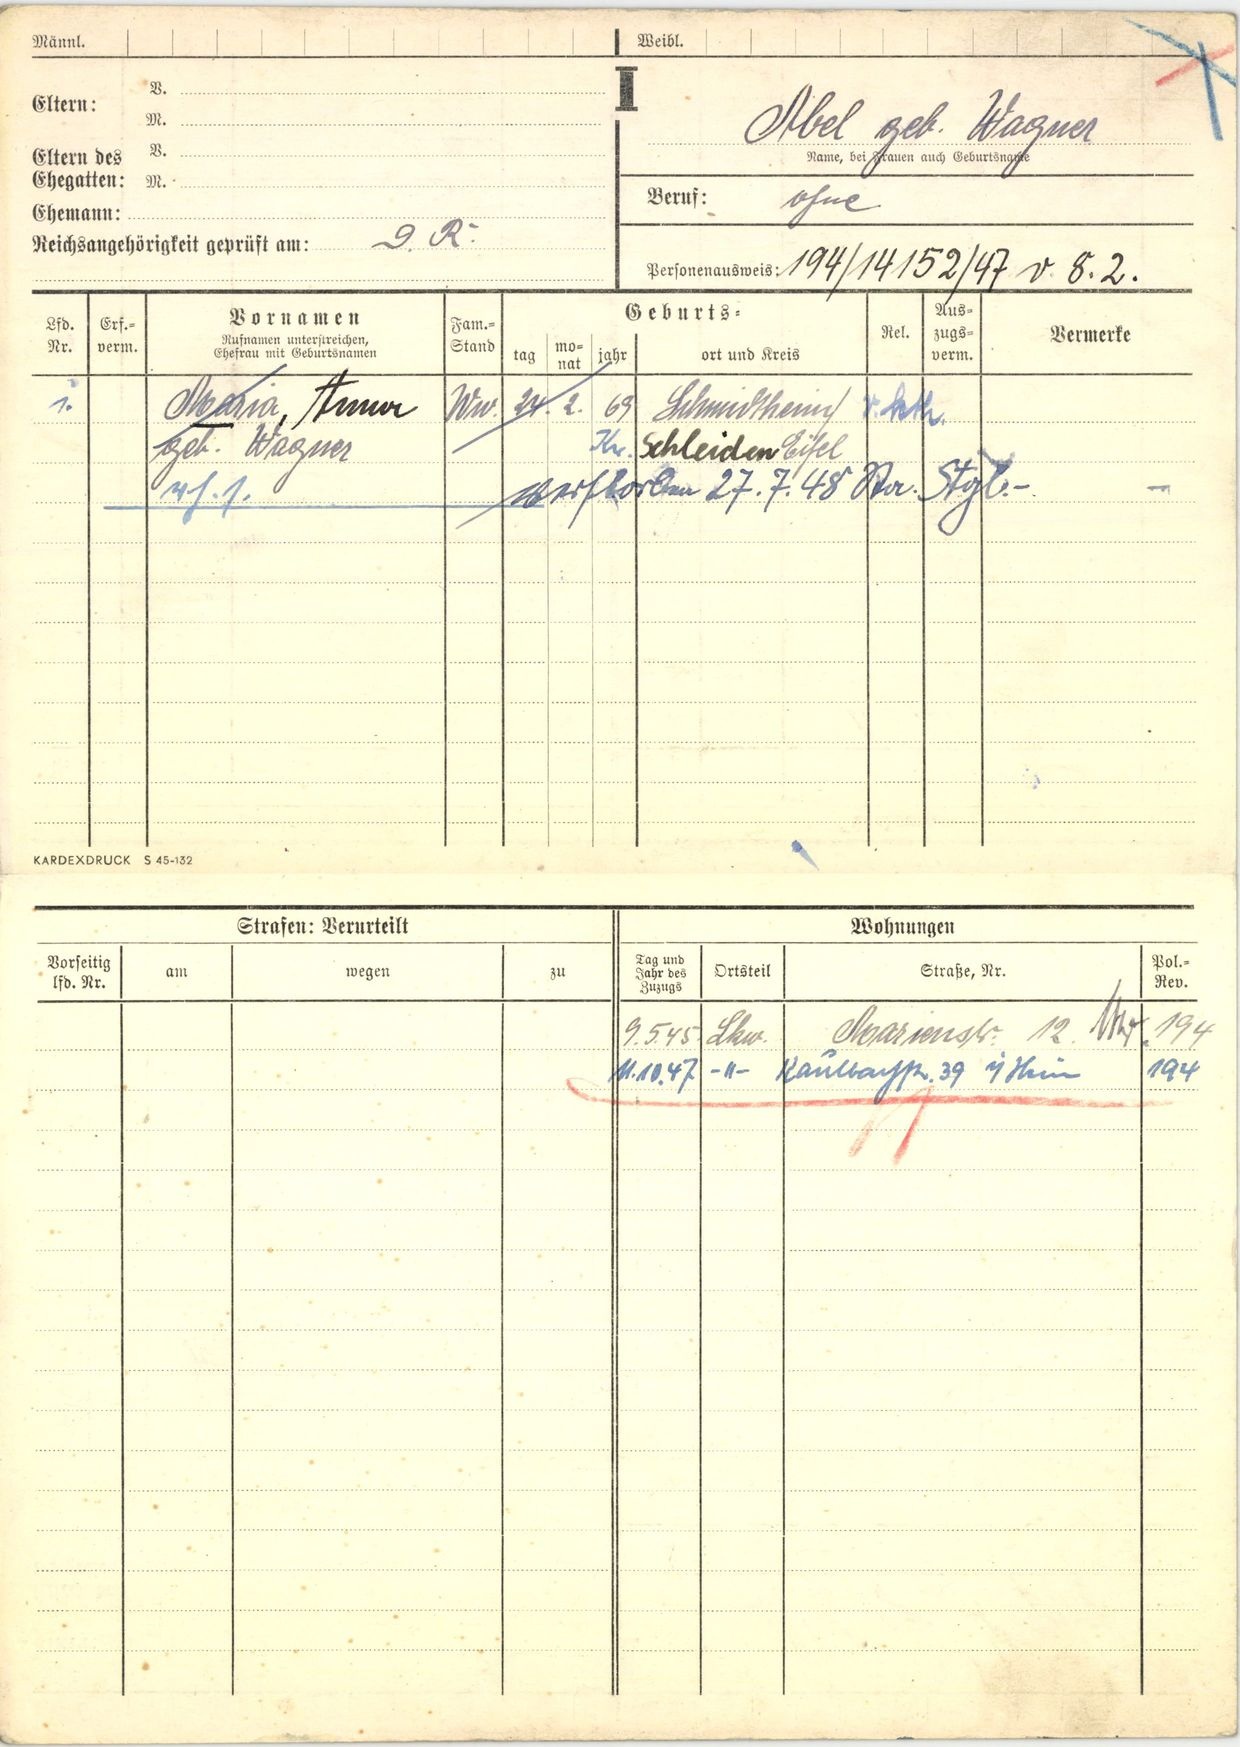
Abel geb. Wagner